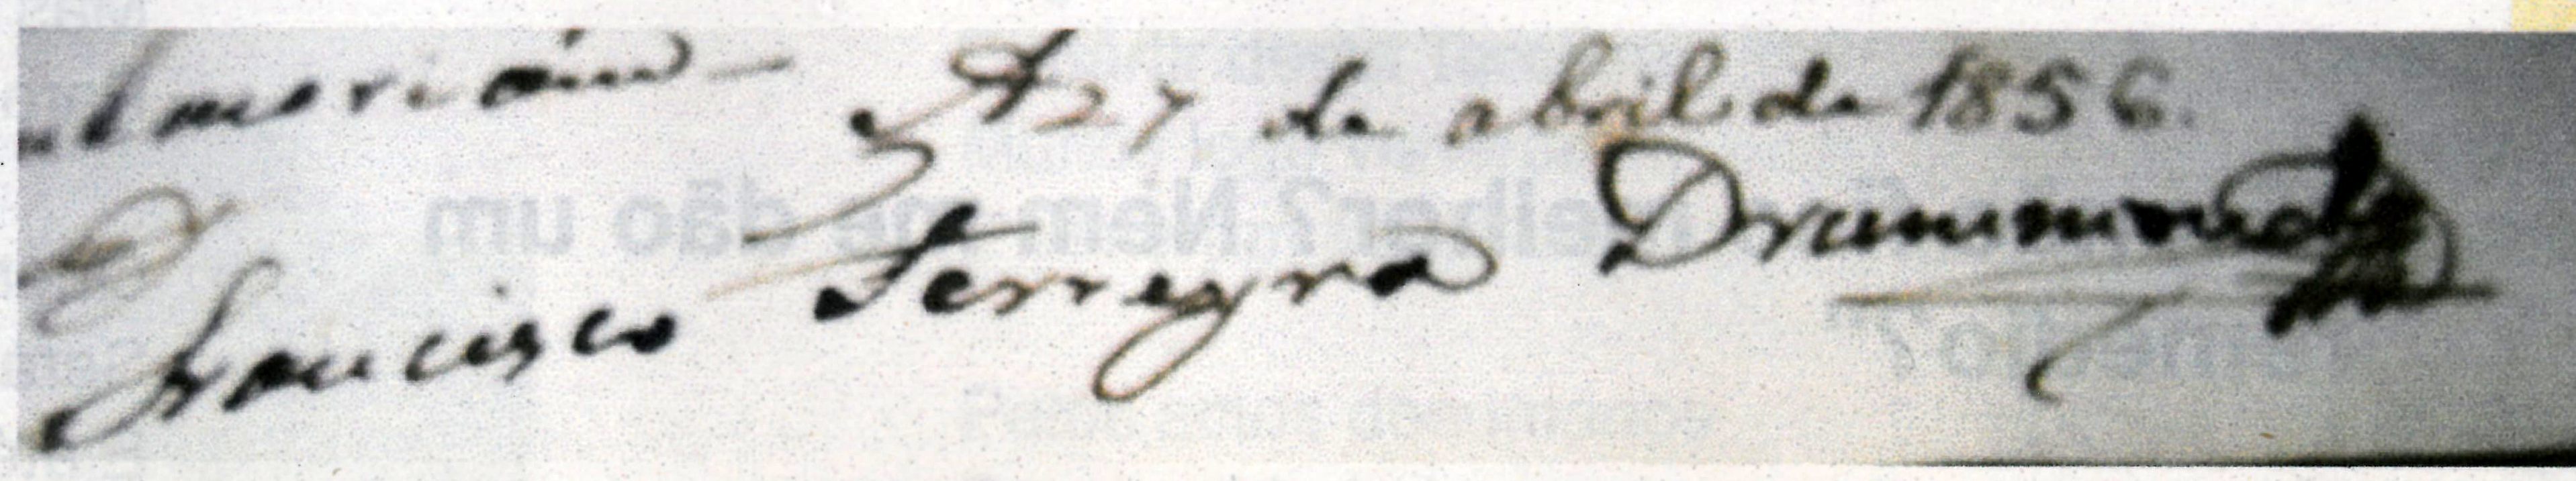
Signature of: francisco ferreira drummond